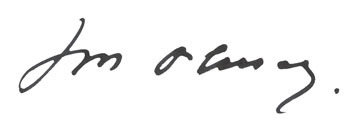
Signature of: ion ochinciuc